Question: What is the filing due date as per the document?
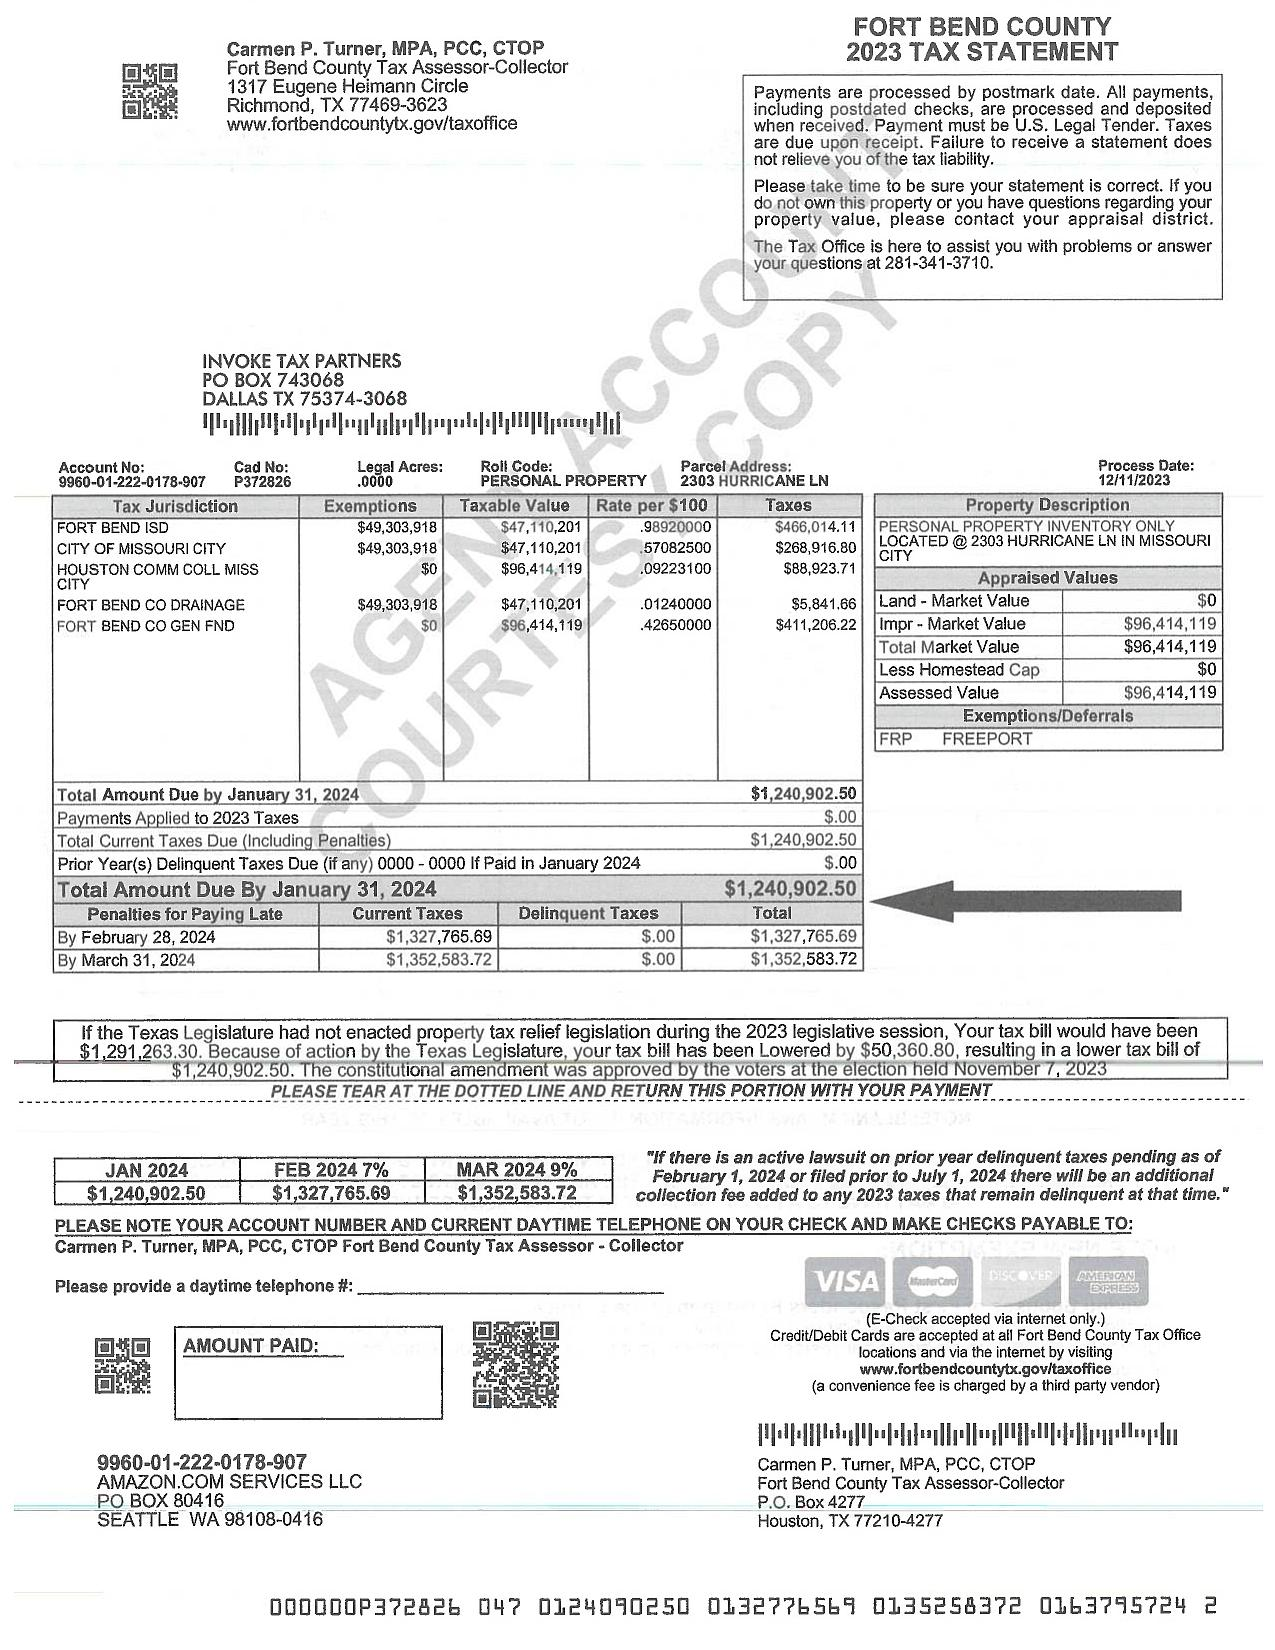
Answer: "31-Jan-24"